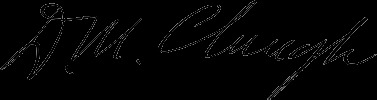
Signature of: david marston clough